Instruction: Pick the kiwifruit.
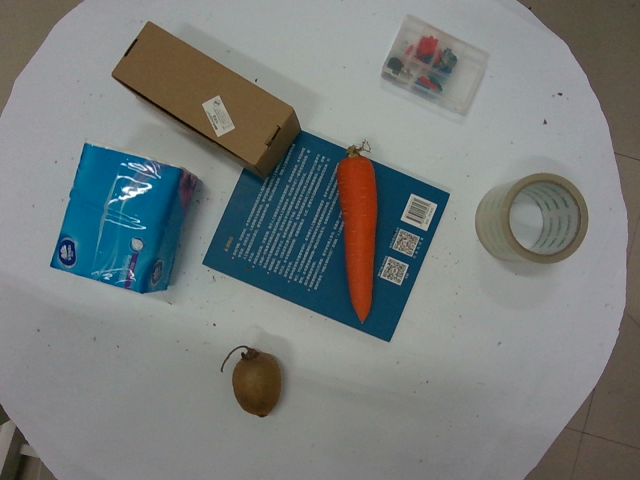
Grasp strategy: vertical